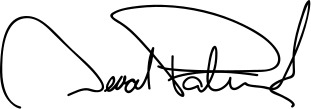
Signature of: deval patrick